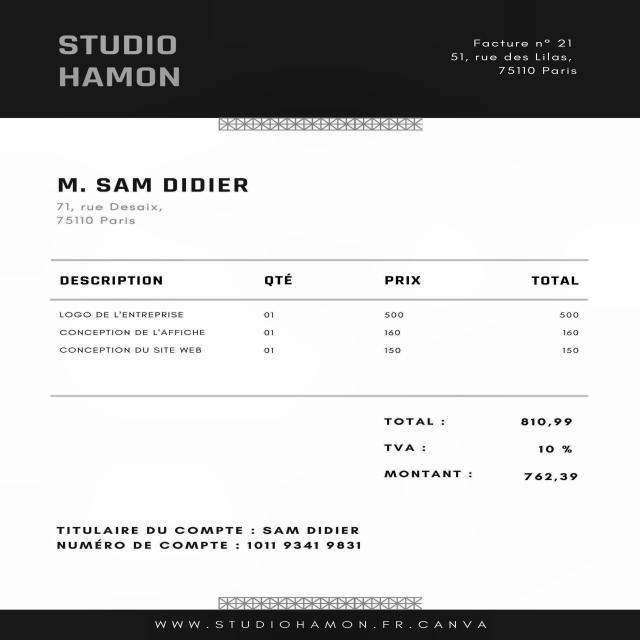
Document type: Invoice